Question: Talk about the condition:
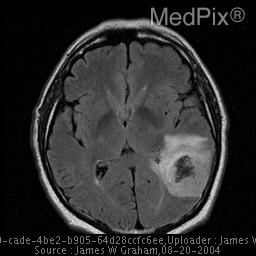
Answer: The disease is discussed as: This gentleman’s acute presentation is likely due to acute hemorrhage.

GBMs are the most malignant of all gliomas (WHO Grade IV). They are the most common primary brain tumor, occuring in all ages with peak at 65-75 years of age. The are more common in men (men > women 3:2), and more common in whites. They can be associated with certain conditions, to included Turcot syndrome, neurofibromatosis type-1 and Li-Faumeni syndrome. GBMs prefer the hemispheric white matter, frontal more than temporal.

GBMs are most commonly a solitary lesion, but they can be multifocal in 2-5% of cases. 5% of lesions will present with hemorrhage; they rarely calcify. They can also present as a “butterfly glioma,” crossing the midline, usually across the corpus callosum. They can present as a primary leptomeningeal tumor, or metastasize by meningeal or subependymal routes.